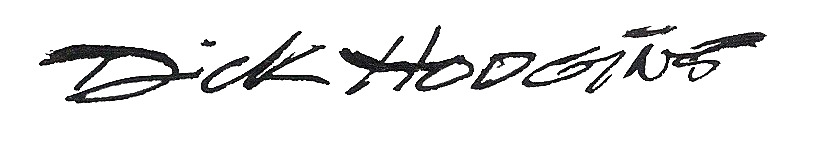
Signature of: dick hodgins jr